Question: What is the potential diagnosis?
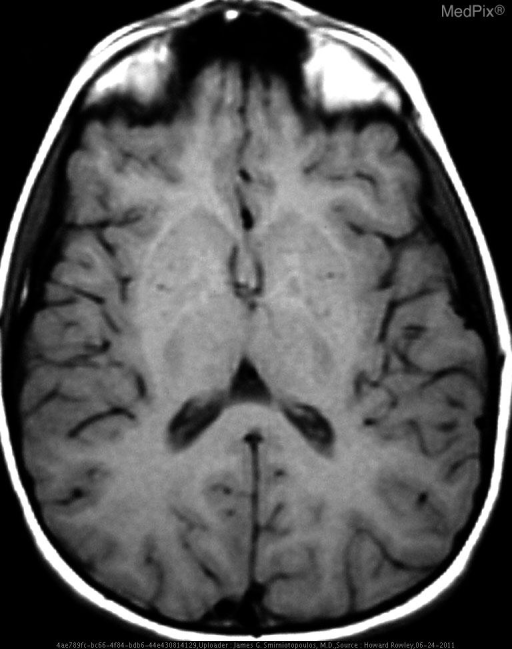
Answer: The possible diagnosis includes •  NBIA 1 - PKAN ("Hallervorden-Spatz" w/PANK2)
•  NBIA 1 - PKAN ("Hallervorden-Spatz" w/o PANK2)
•  NBIA 2 - Ferritin light-chain disease
•  INAD- infantile neuroaxonal dystrophy
•  Aceruloplasminemia.